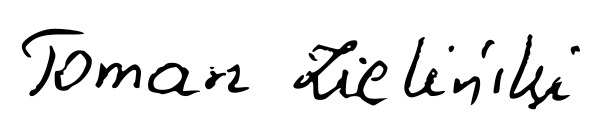
Signature of: tomasz zieliński